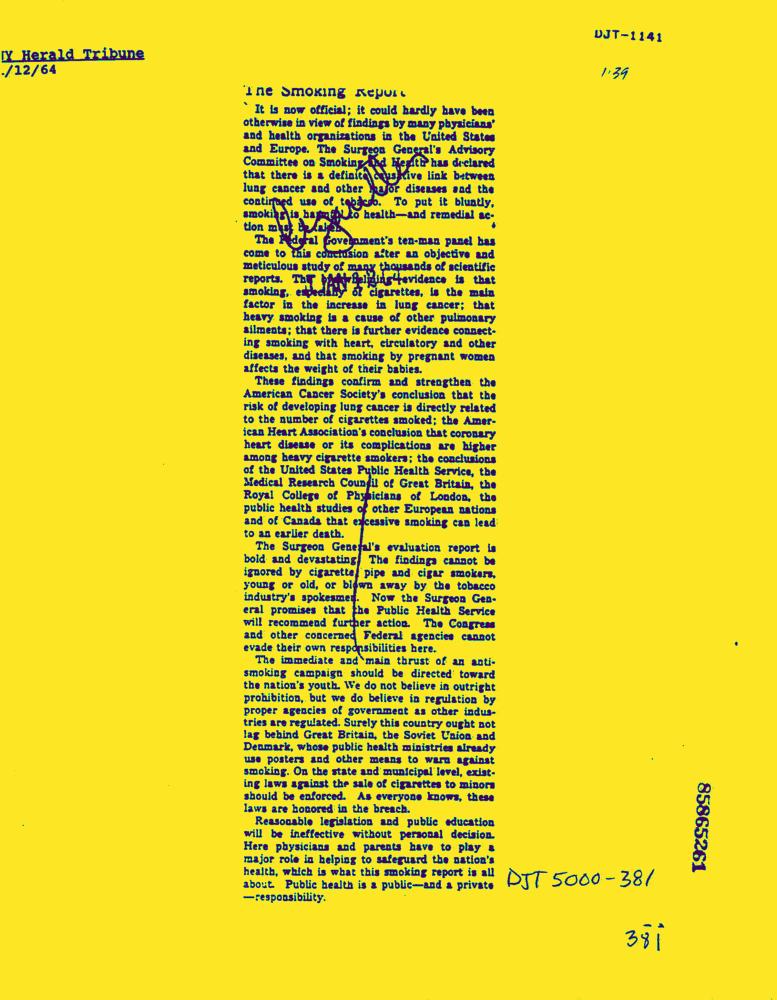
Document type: News-Article